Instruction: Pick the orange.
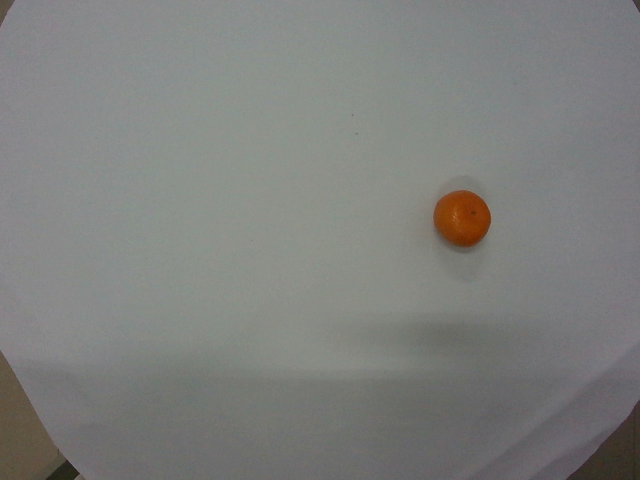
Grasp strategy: vertical